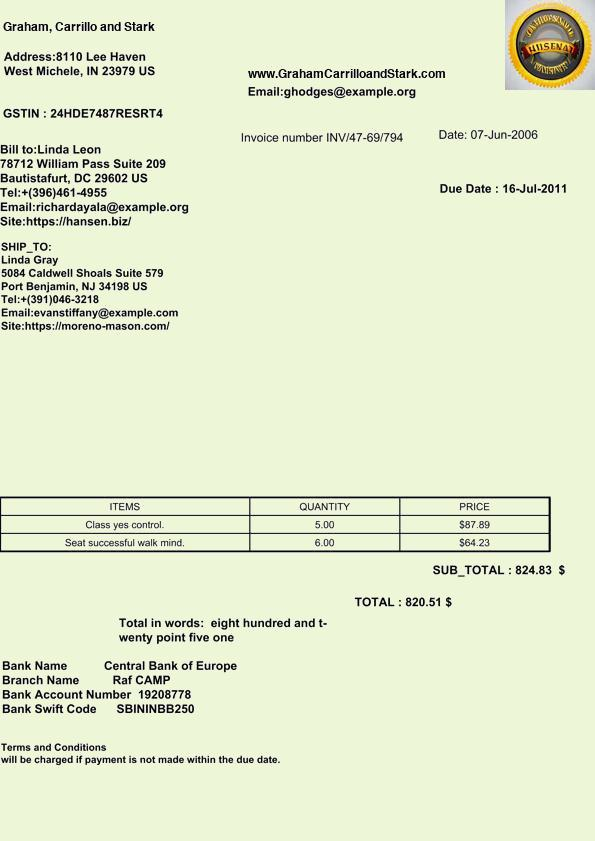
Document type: Invoice